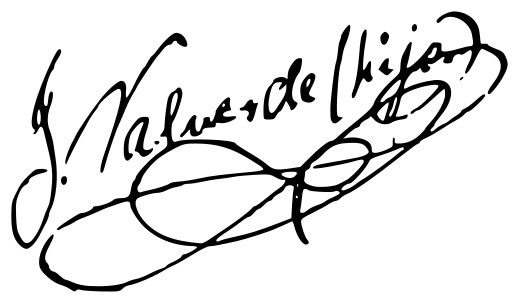
Signature of: joaquín valverde sanjuán